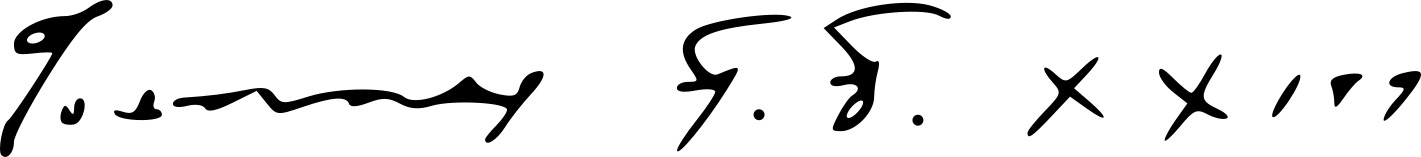
Signature of: john xxiii